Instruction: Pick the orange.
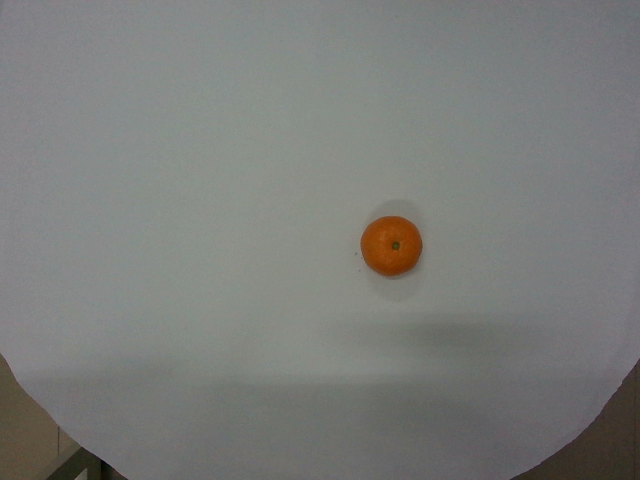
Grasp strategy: vertical